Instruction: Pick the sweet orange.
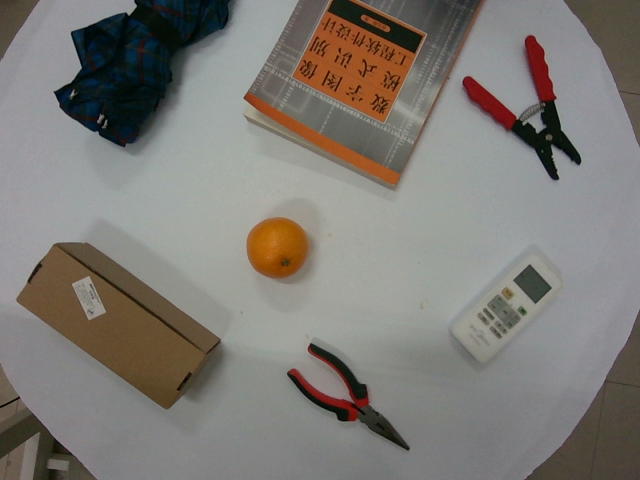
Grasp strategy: vertical